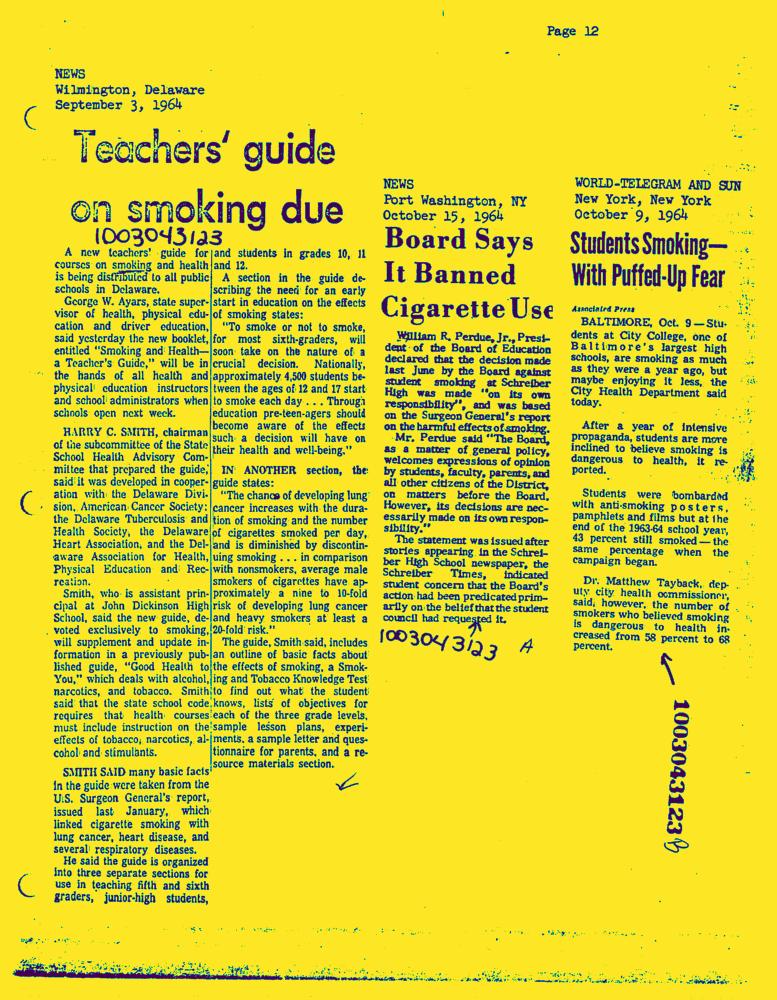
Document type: News-Article